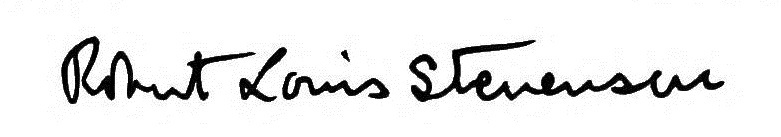
Signature of: robert louis stevenson